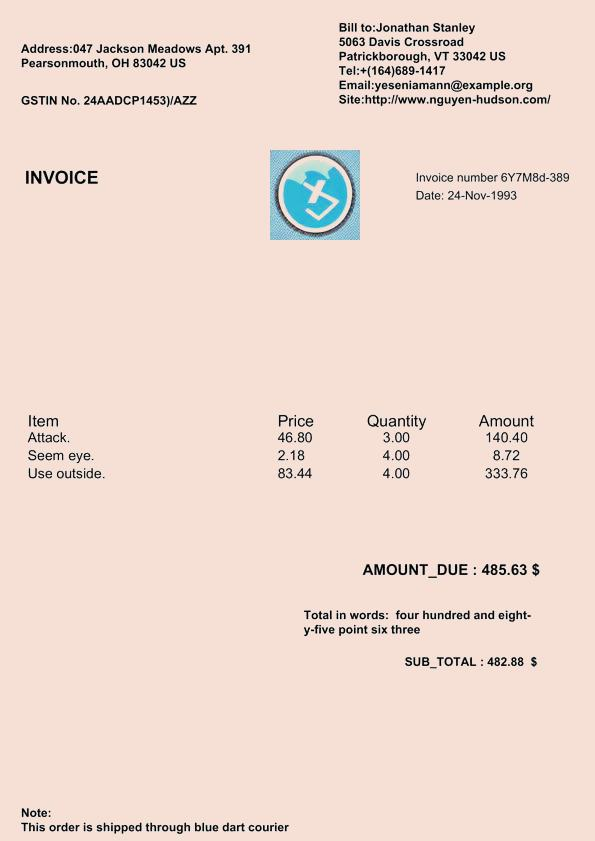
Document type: Invoice